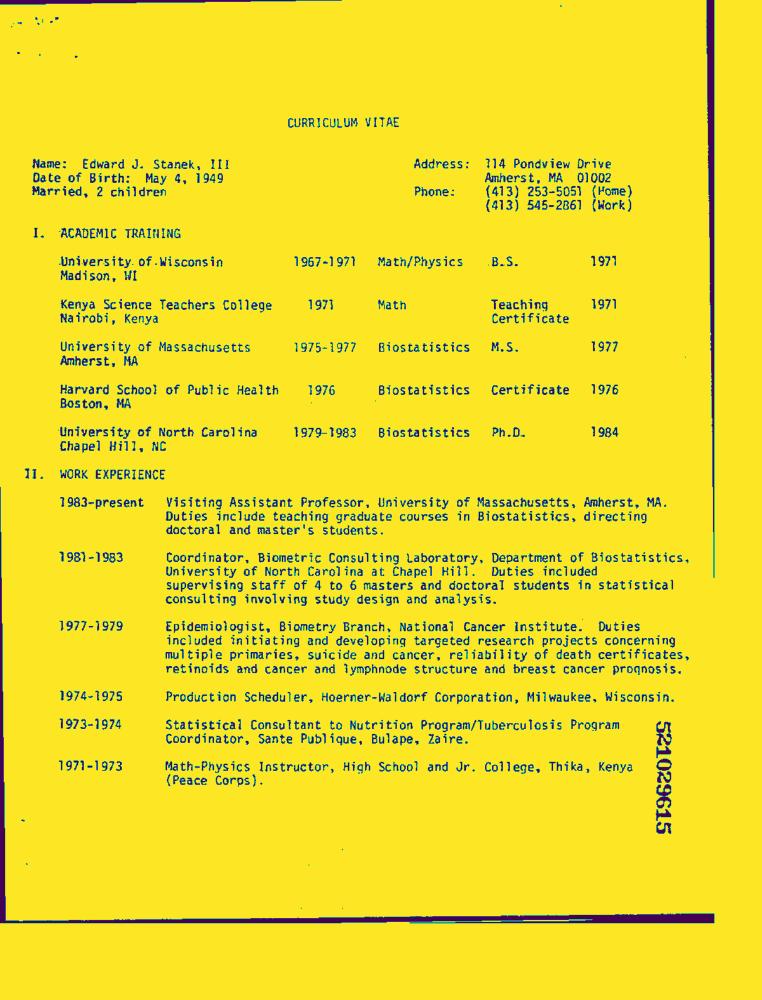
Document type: Resume-Doc